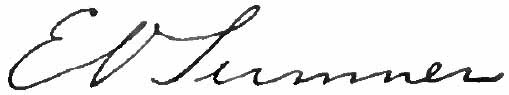
Signature of: edwin vose sumner